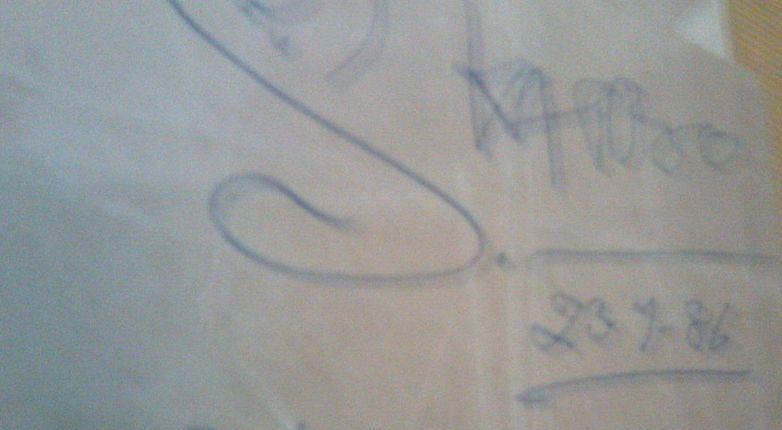
Signature of: satyen kappu